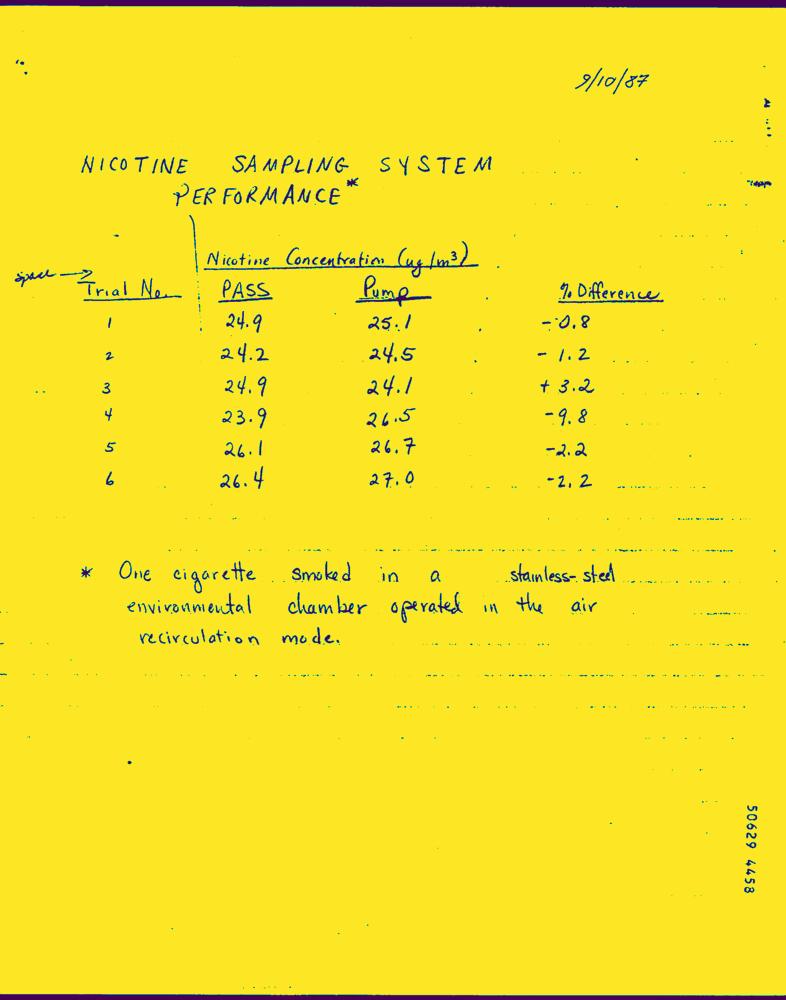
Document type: Hand-Written